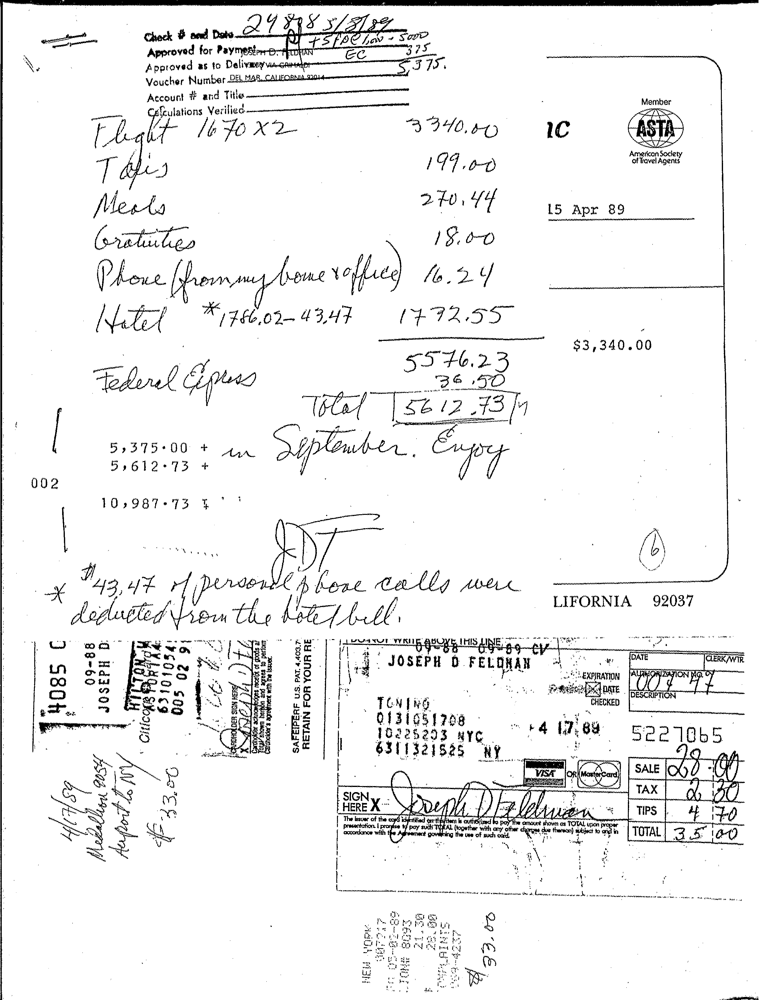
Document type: Invoice